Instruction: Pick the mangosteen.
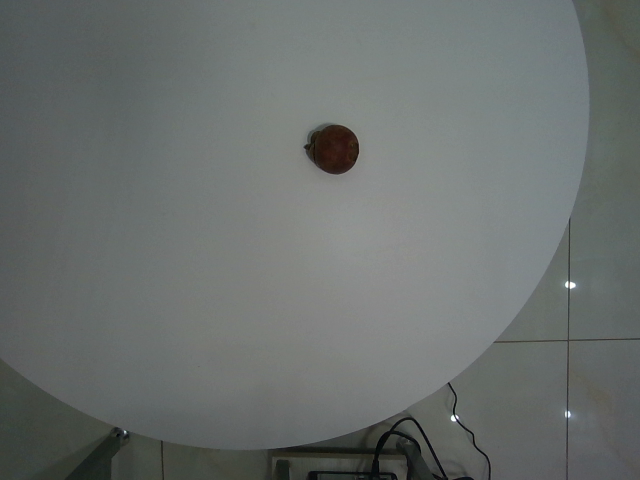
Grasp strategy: vertical